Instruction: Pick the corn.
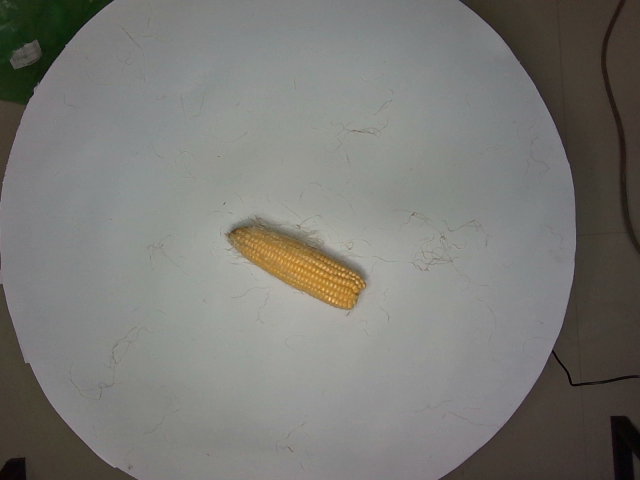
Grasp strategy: vertical